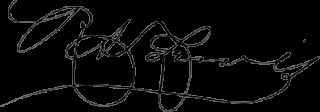
Signature of: robert s lewis